Question: What appears to be the issue?
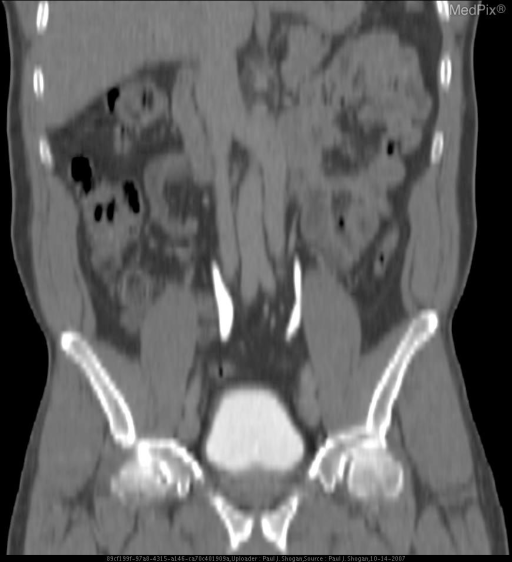
Answer: The findings suggest The left inferior vena cava extends cephalad as a continuation of the left common iliac vein adjacent to the left side of the aorta, ending in the left renal vein.  The normal right IVC extends from the right common iliac vein, following its normal course through the abdomen.. Delayed contrast reformatted coronal CT image of the abdomen demonstrates the left IVC communicating with the left renal vein.. The patient might have a history of 55 yo male with gross hematuria..